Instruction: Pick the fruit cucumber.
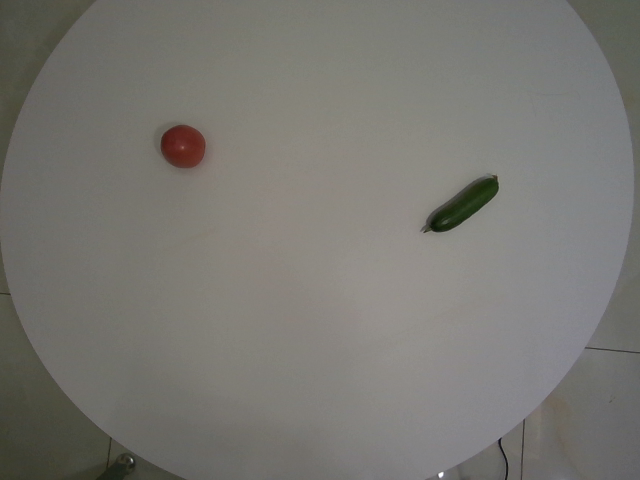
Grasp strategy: vertical